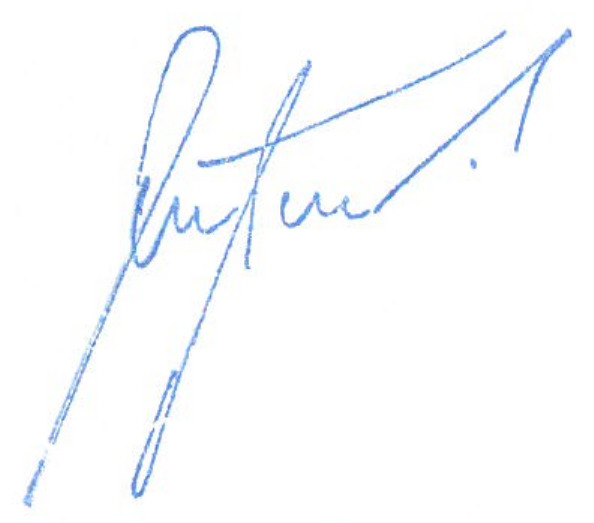
Signature of: lubomír metnar